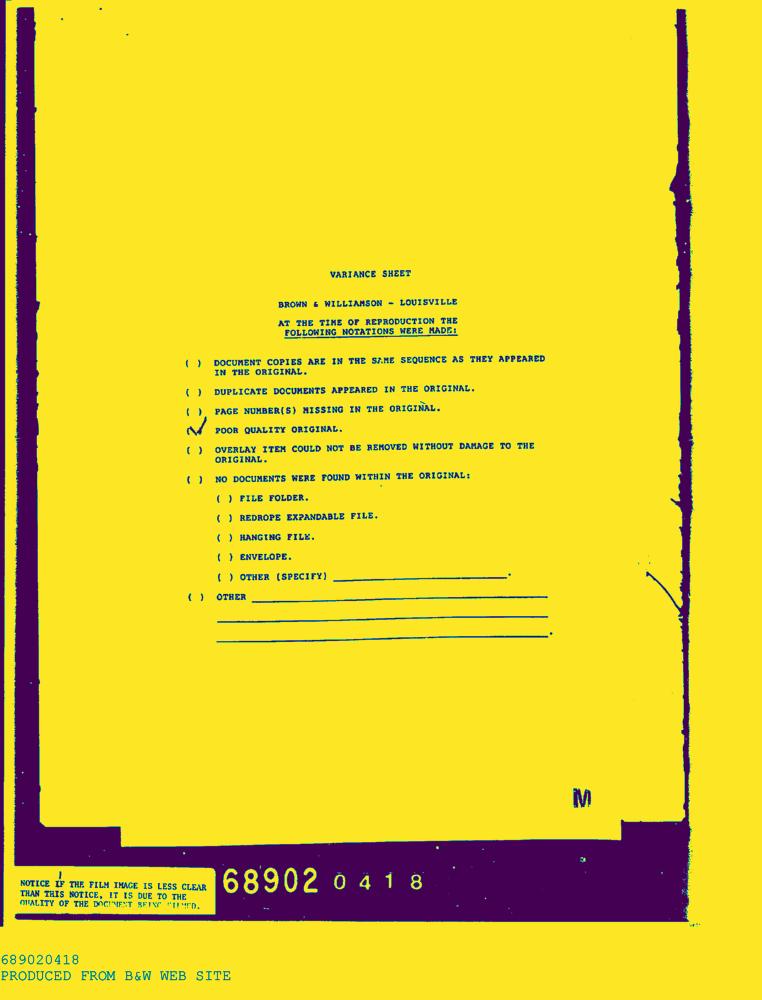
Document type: AD